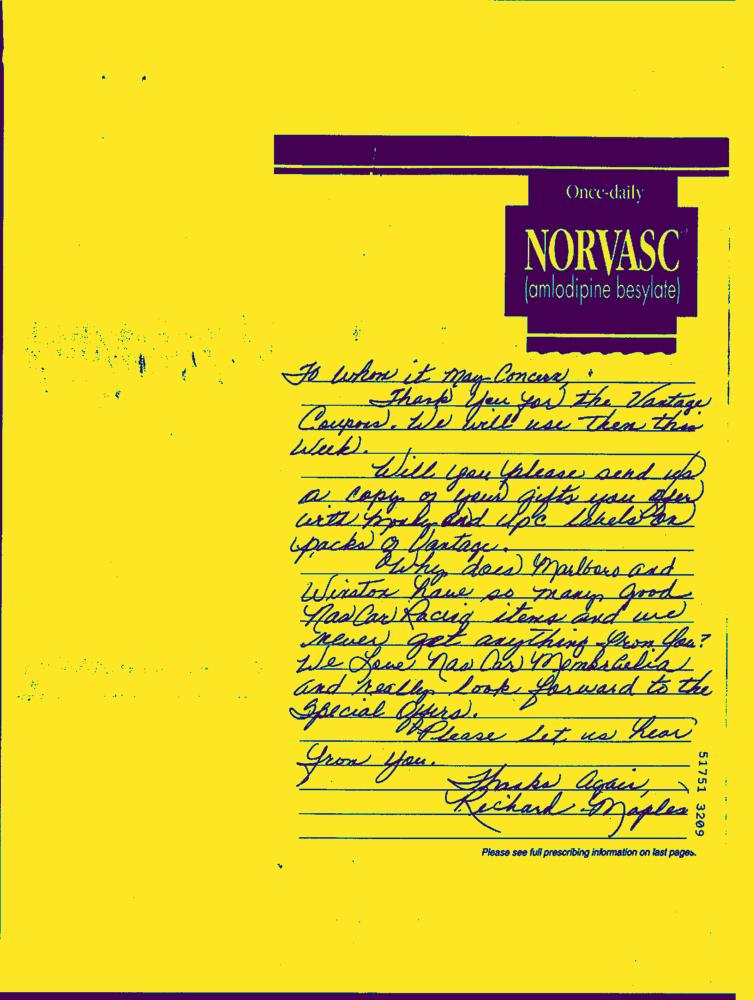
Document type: Hand-Written